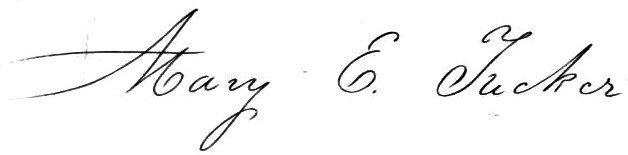
Signature of: mary eliza perine tucker